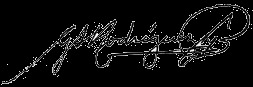
Signature of: guillermo rodríguez